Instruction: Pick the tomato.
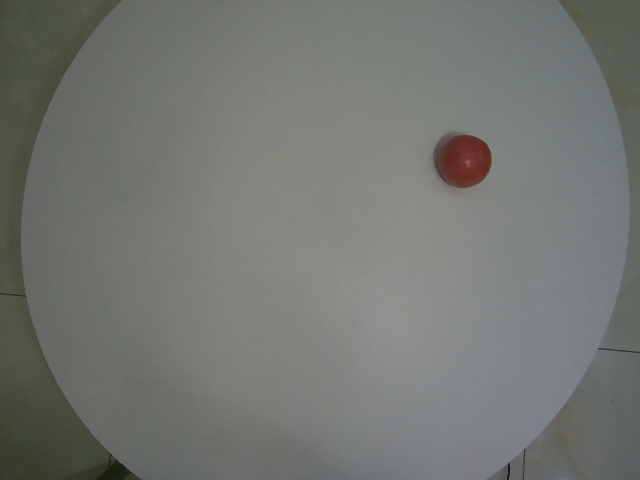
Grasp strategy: vertical